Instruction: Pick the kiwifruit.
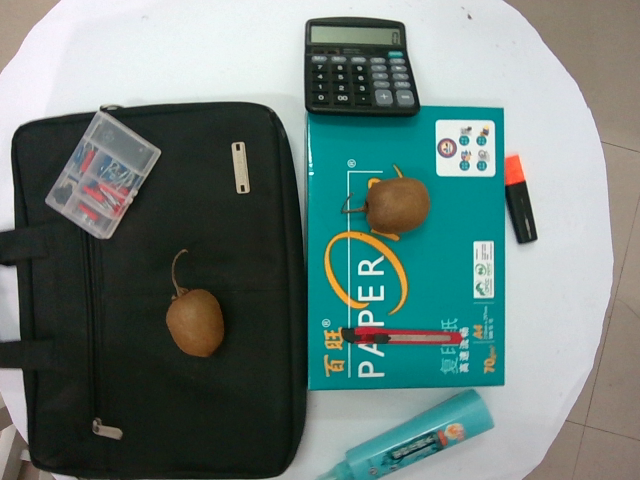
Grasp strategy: vertical